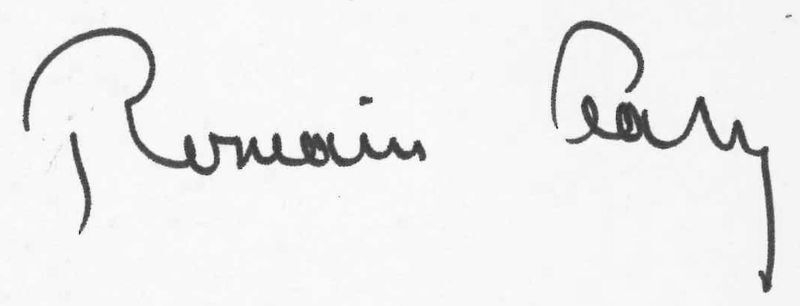
Signature of: romain gary